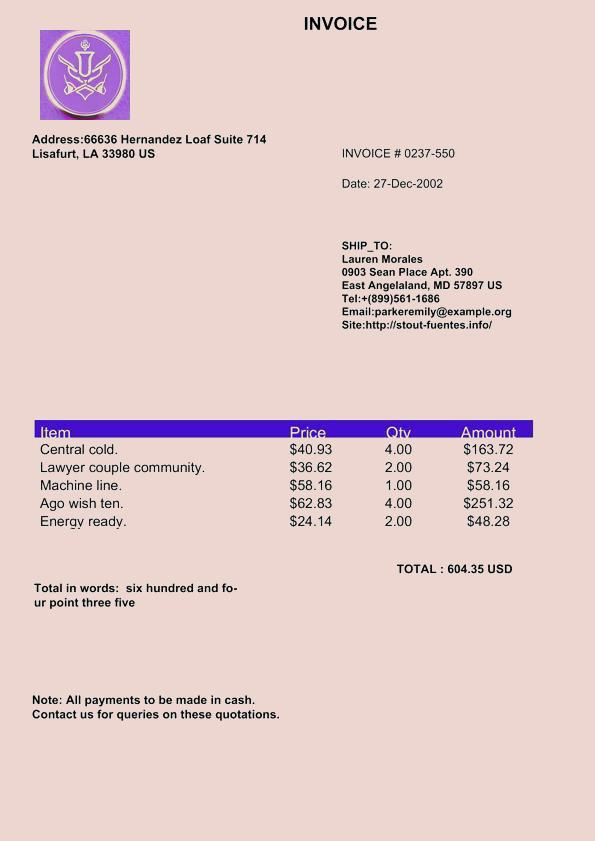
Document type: Invoice